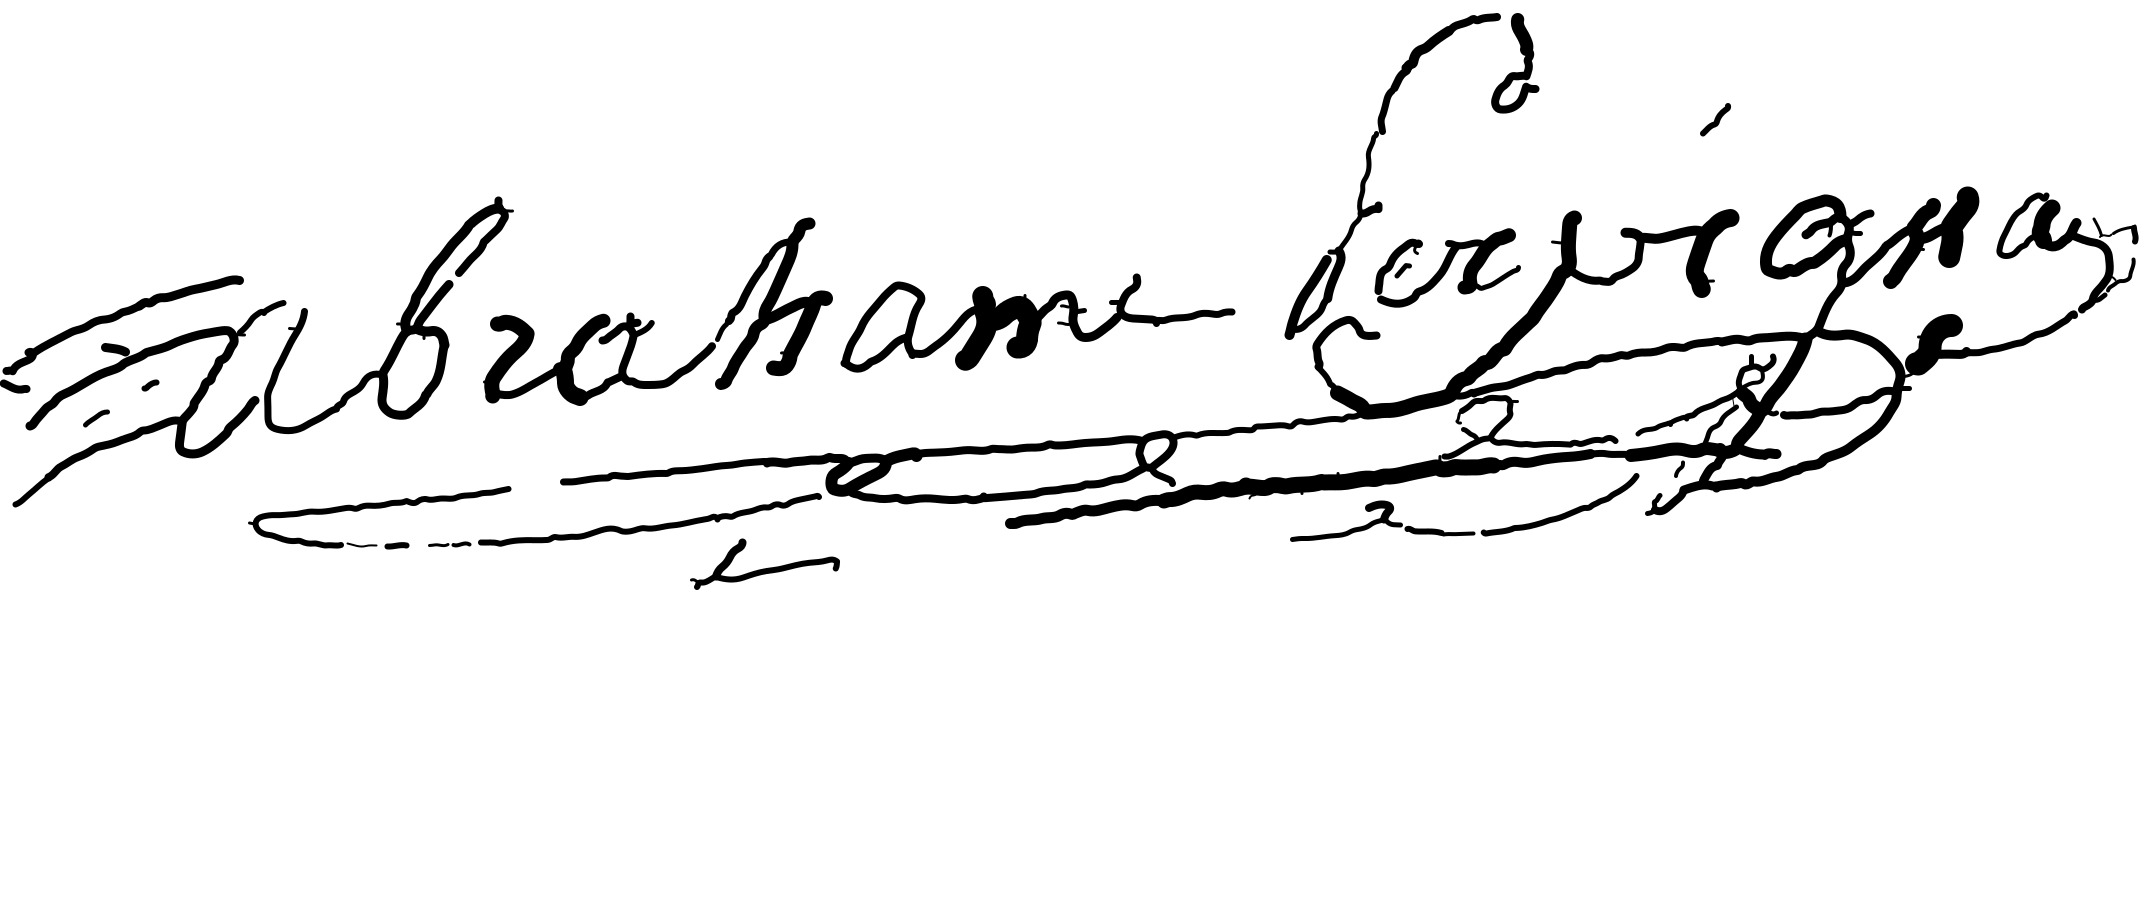
Signature of: q131763668